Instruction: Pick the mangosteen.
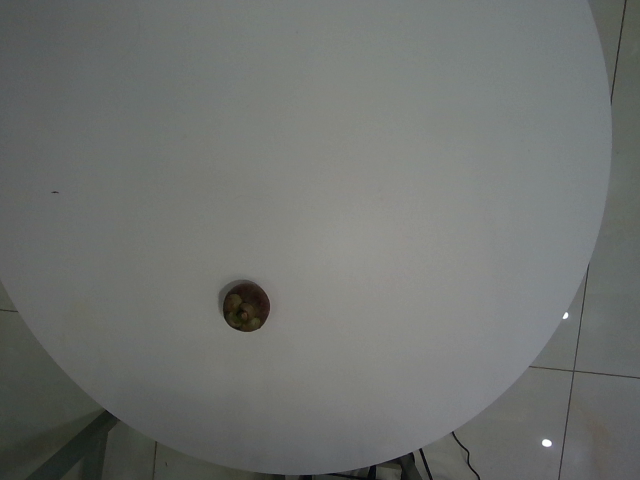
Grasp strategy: vertical